Question: How is the history relevant to the case?
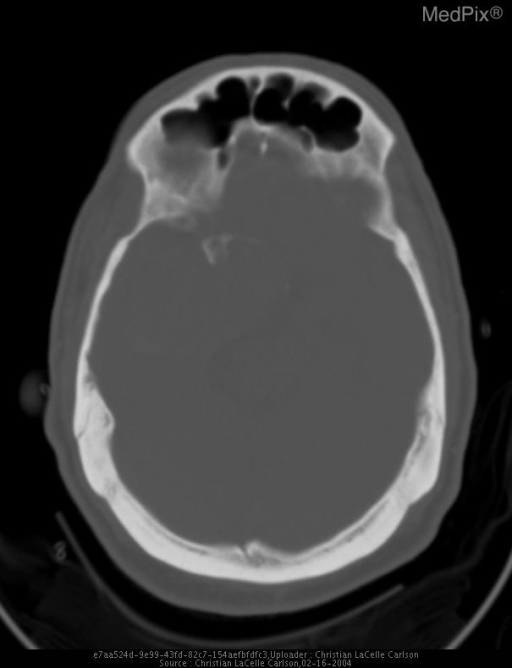
Answer: The patient's history of Middle aged white male status post motor vehicle accident after passing out at the wheel in stable and lucid condition.  Patient is a civilian trauma who is ineligible for care follow-up and definitive care at our military institution. is key in understanding the case.